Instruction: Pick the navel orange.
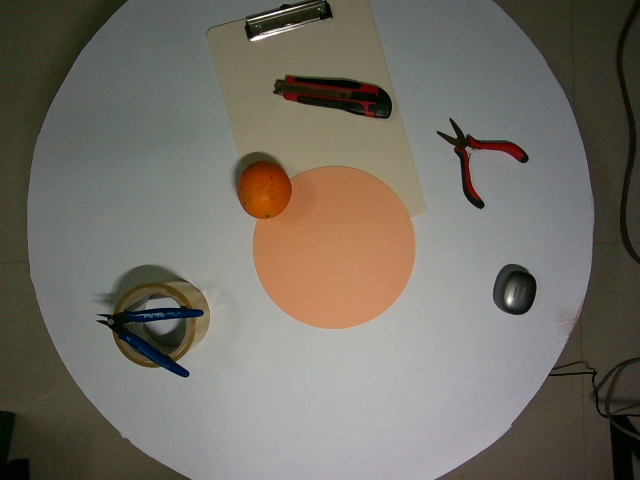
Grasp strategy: vertical